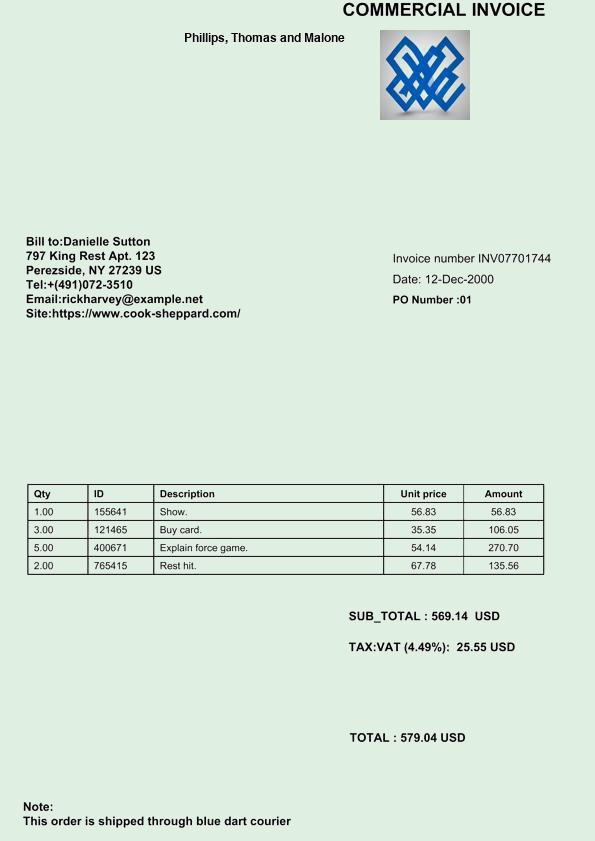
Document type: Invoice